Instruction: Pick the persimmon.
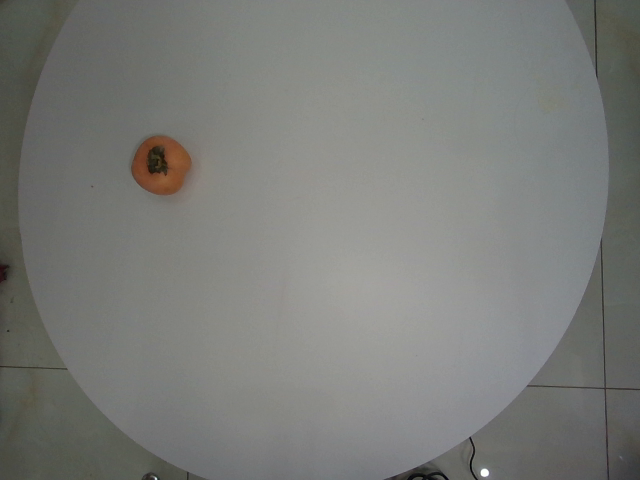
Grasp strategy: vertical